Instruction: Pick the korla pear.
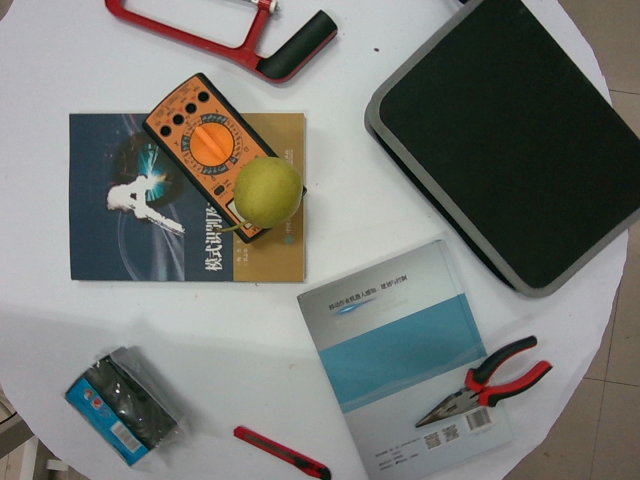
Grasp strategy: vertical